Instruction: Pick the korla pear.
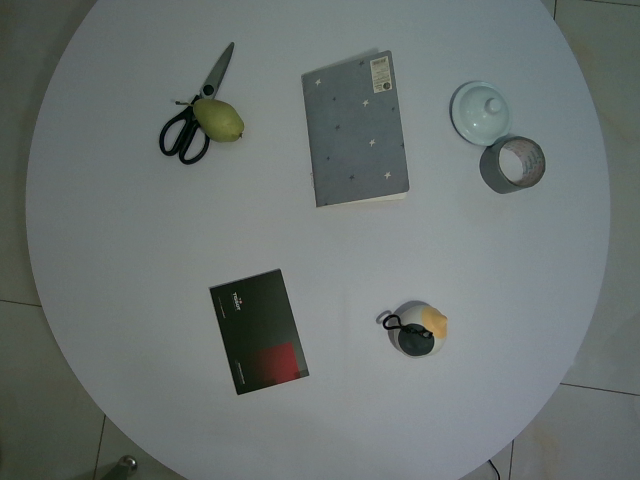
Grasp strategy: vertical